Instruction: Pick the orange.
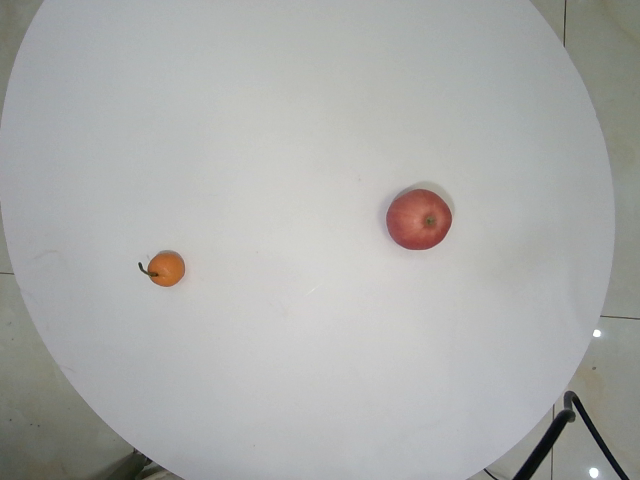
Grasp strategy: vertical